Question: What is the main concern?
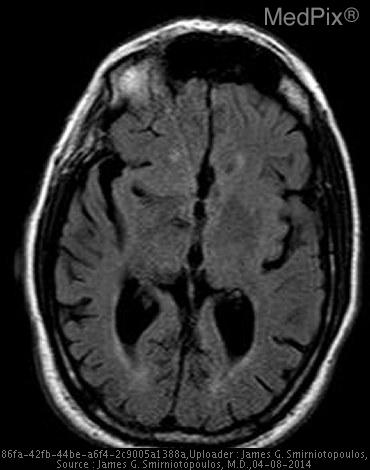
Answer: The findings suggest Small lesion in left thalamus (dark CT, bright T2)
Subcortical lesion (dark CT, bright T2) in the inferior right frontal lobe. Replace this - DESCRIPTION OF THE IMAGE OR FINDINGS.. The patient might have a history of 79 y.o. man had 2 episodes (approx. 2 months apart) of sudden expressive aphasia (word finding difficulty) lasting 30 - 45 minutes - each with complete resolution. The first episode was in early four months ago; and, the most recent was three months ago.  He was labeled with a TIA diagnosis; and, had negative carotid US and negative echocardiograms (for thrombus) - but with a <50% carotid stenosis.

PMH - He has atrial fibrillation and has always been appropriately anticoagulated with warfarin.   He does not drink EtOH or smoke, he has medication-controlled hypertension..